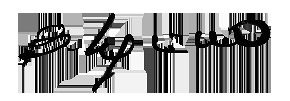
Signature of: viktor chuiko